Question: By what date must an appeal be filed according to the document?
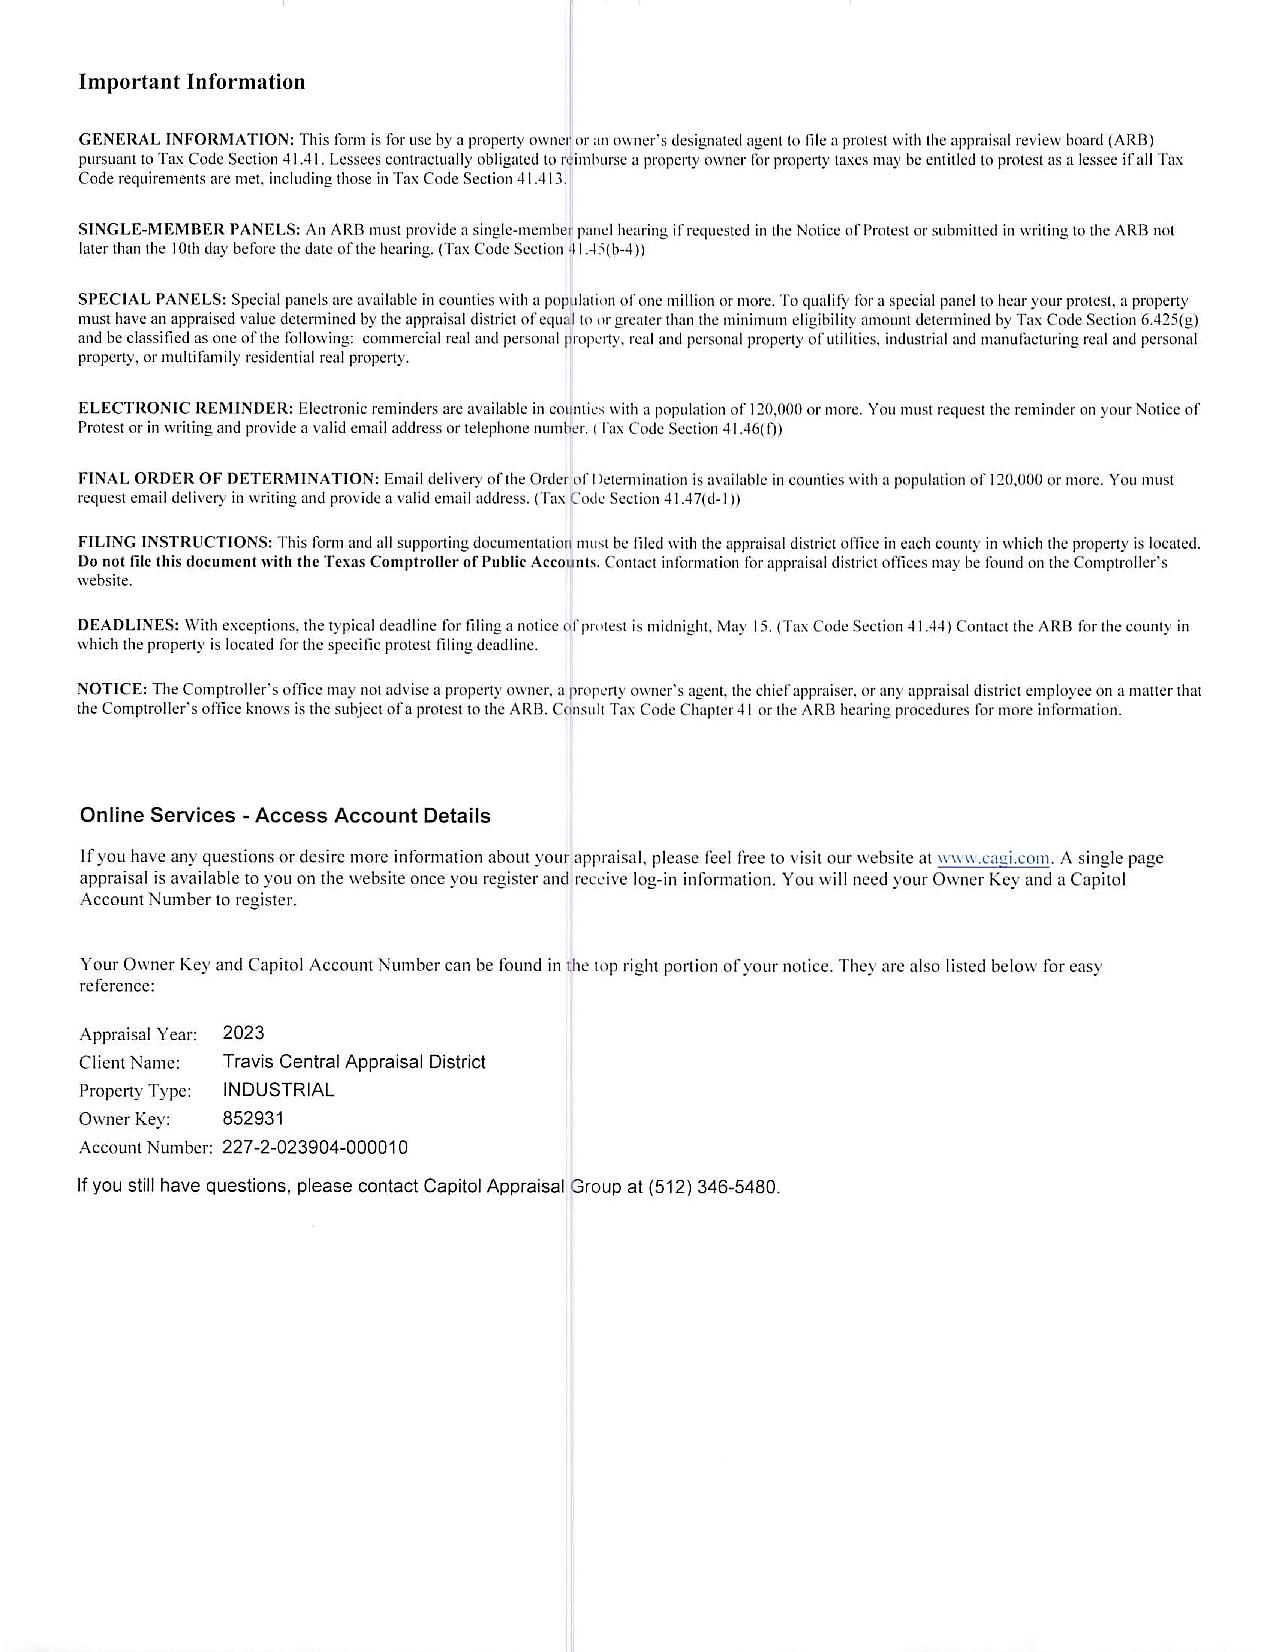
Answer: "May 15 (Tax Code Section 41.44)"